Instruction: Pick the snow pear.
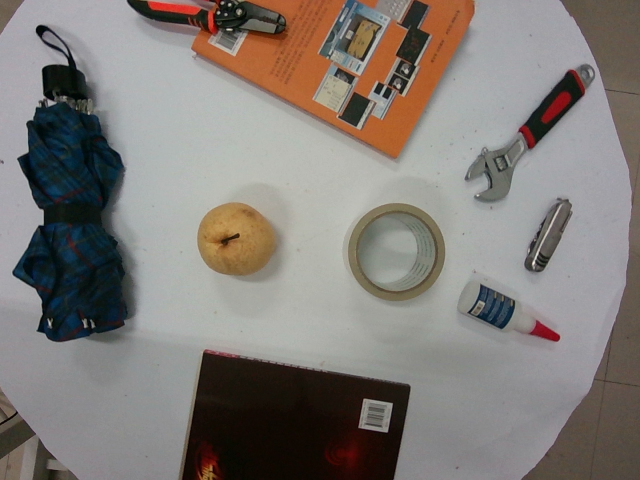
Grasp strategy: vertical